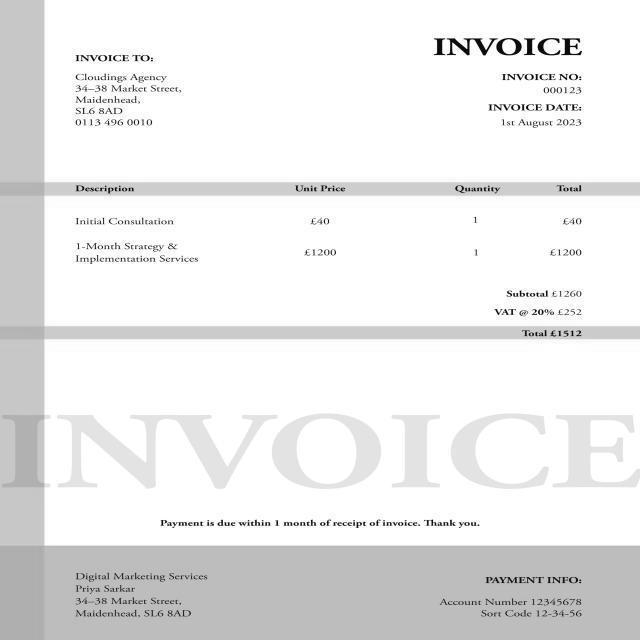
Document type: Invoice